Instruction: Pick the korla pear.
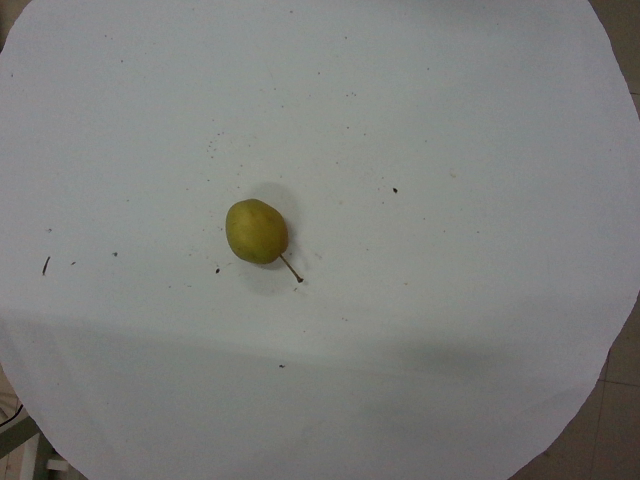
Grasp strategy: vertical